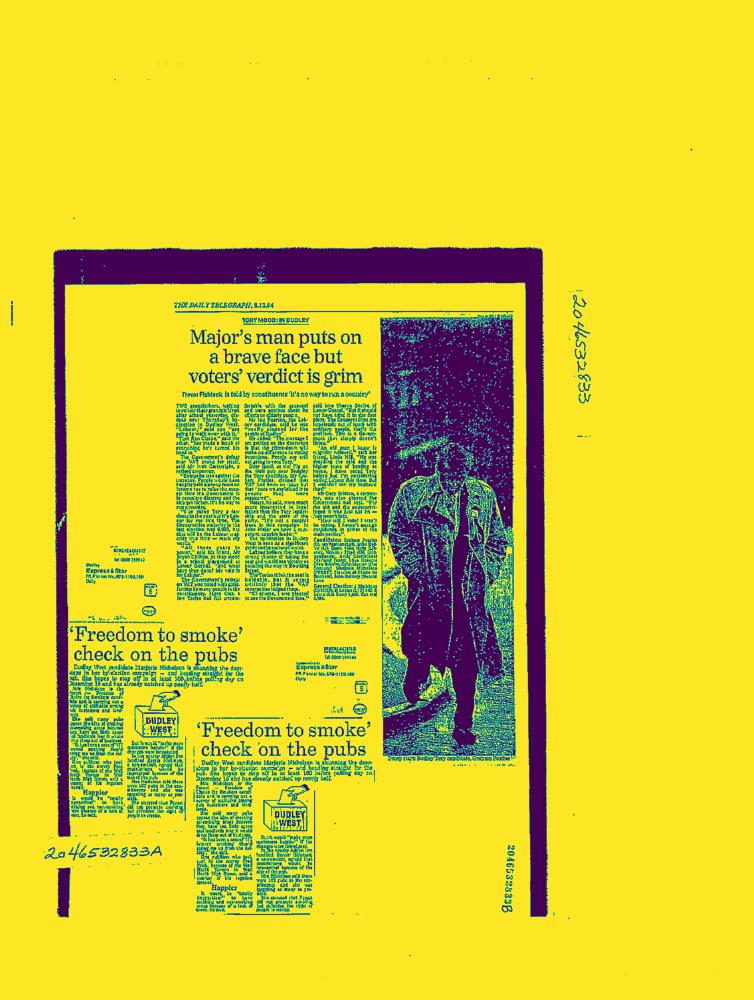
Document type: News-Article